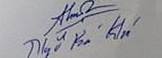
Signature of: khá bảnh